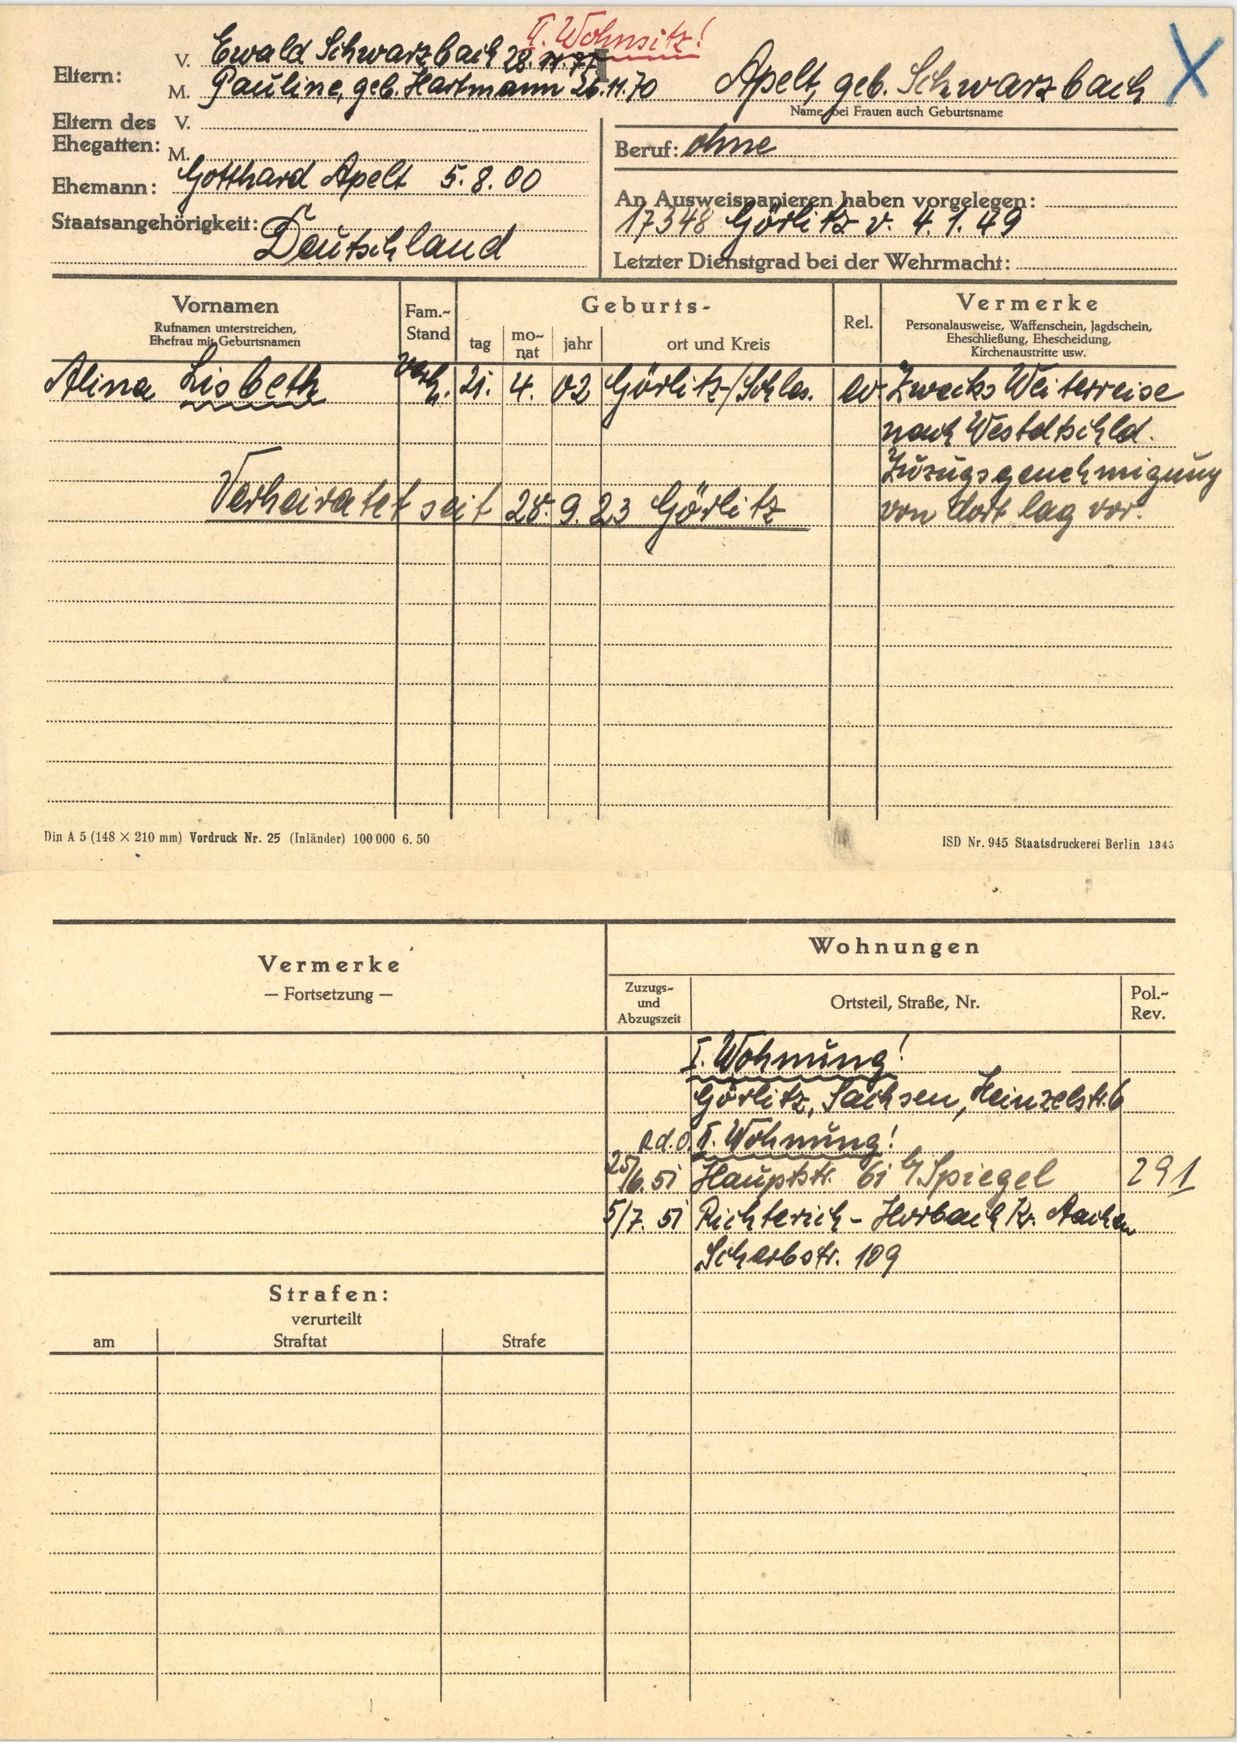
Apelt, geb. Schwarzbach